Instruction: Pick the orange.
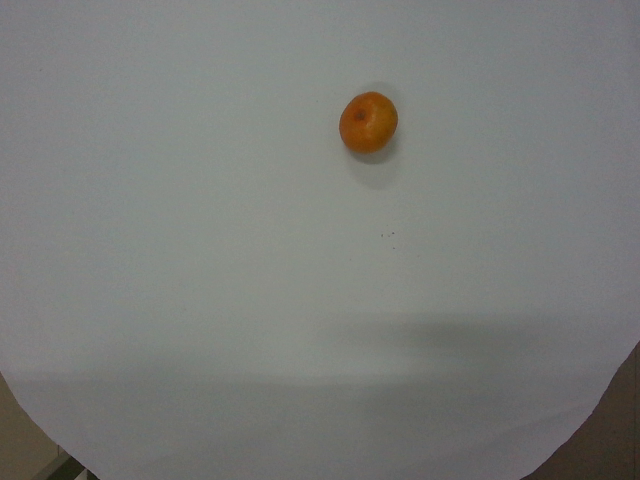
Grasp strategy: vertical